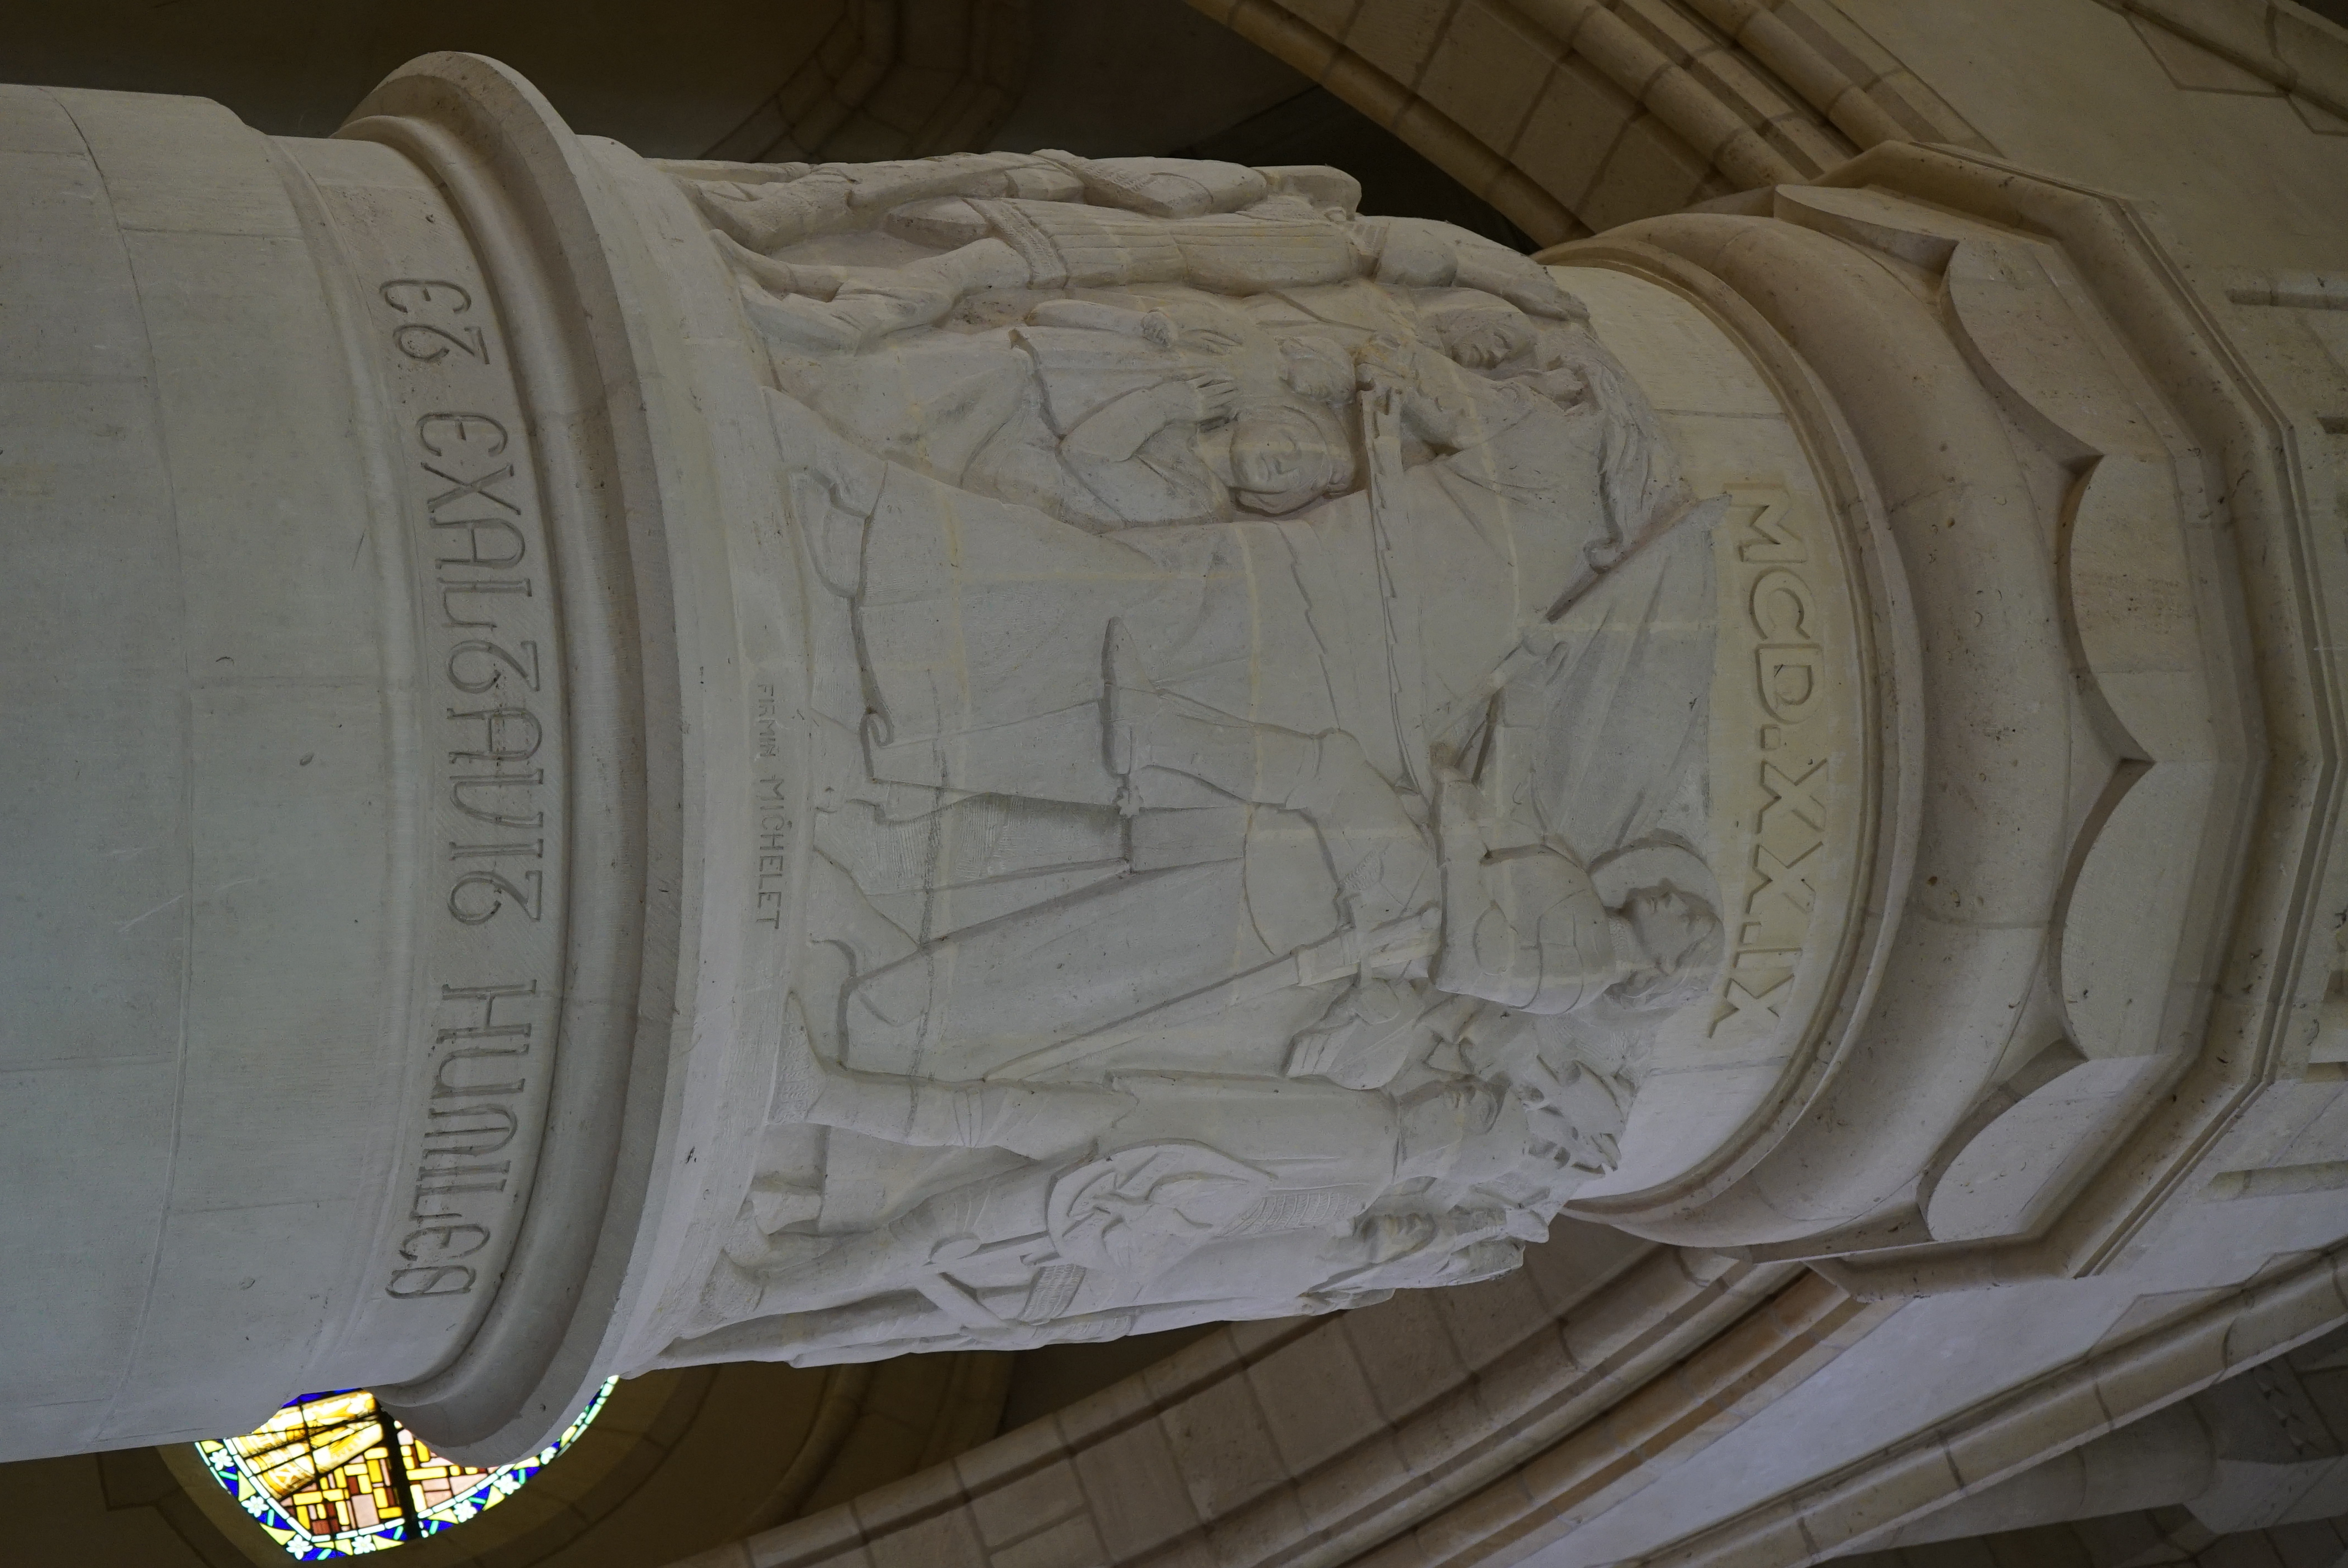
Signature of: firmin michelet